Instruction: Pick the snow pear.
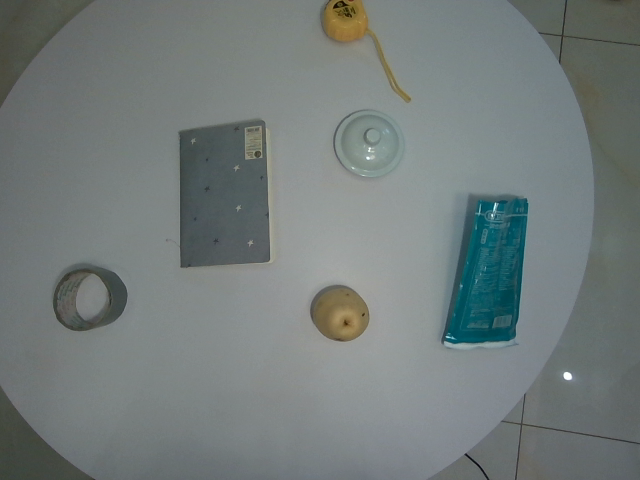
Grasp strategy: vertical